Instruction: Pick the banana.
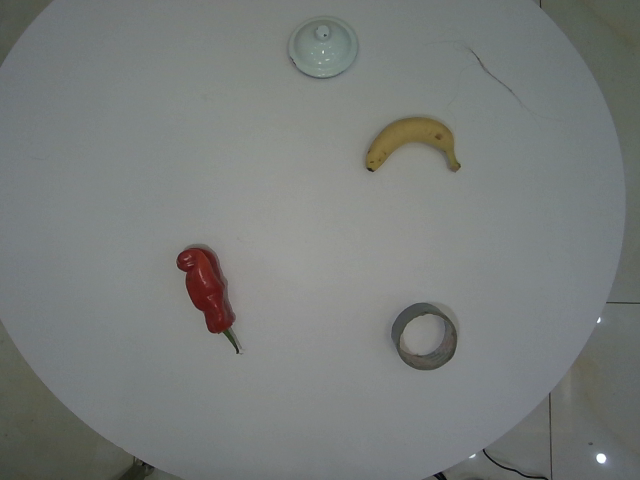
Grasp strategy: vertical